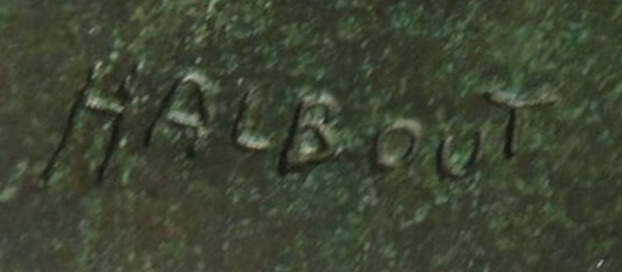
Signature of: georges halbout du tanney